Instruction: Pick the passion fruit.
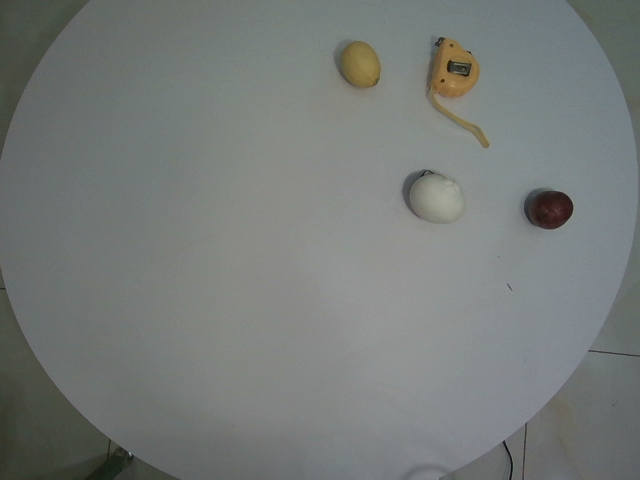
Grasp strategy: vertical